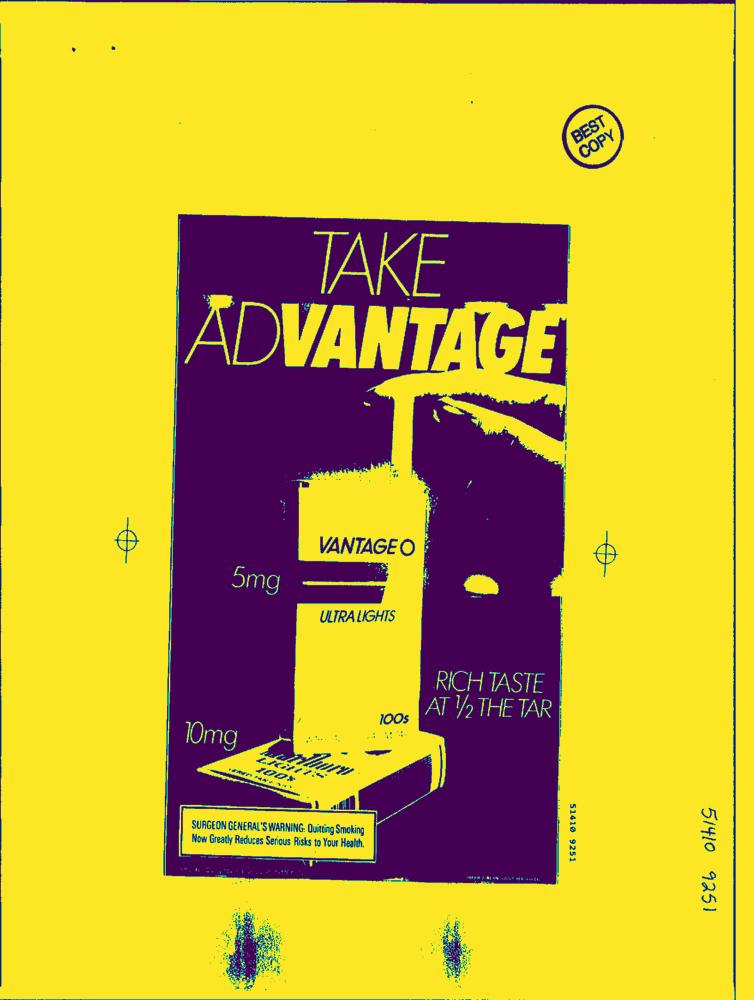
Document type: AD